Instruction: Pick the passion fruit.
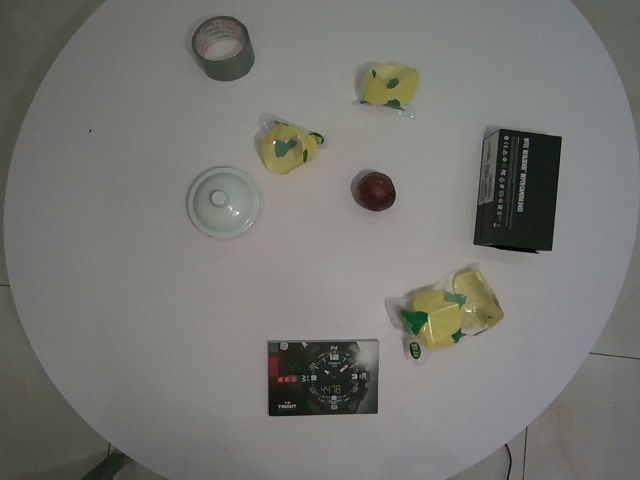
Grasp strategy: vertical